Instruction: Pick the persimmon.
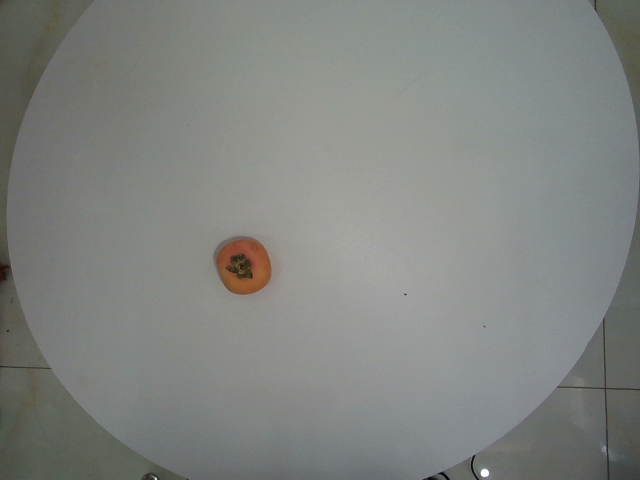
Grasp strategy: vertical